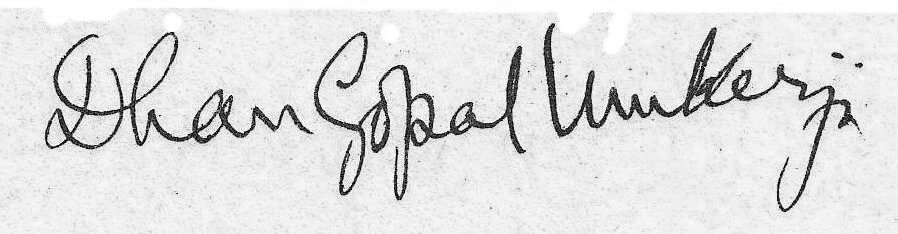
Signature of: dhan gopal mukerji